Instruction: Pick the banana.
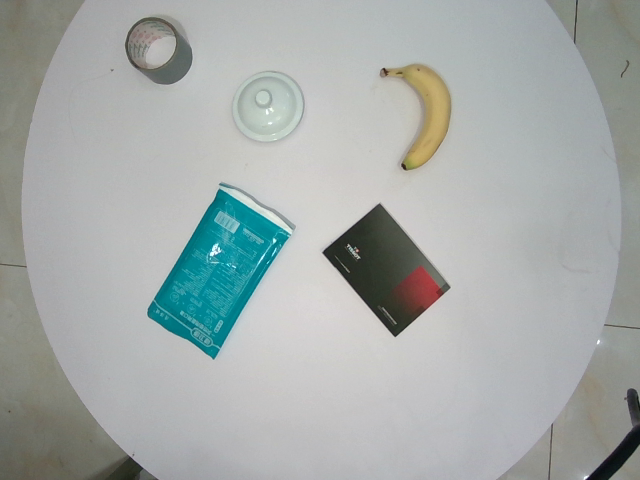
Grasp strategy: vertical